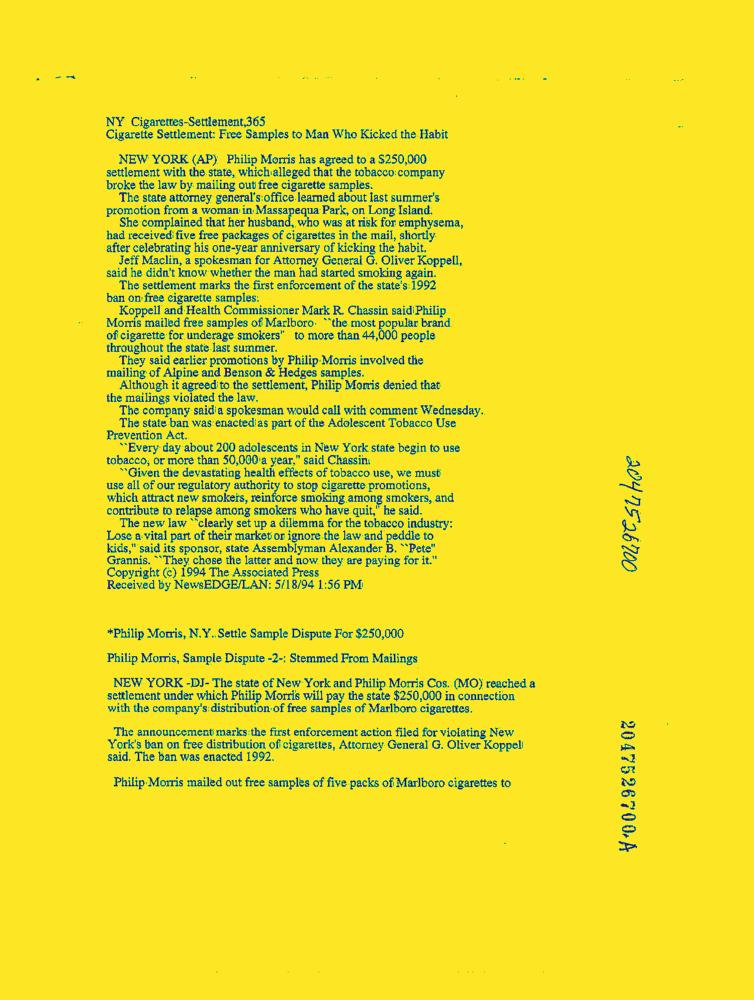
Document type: News-Article